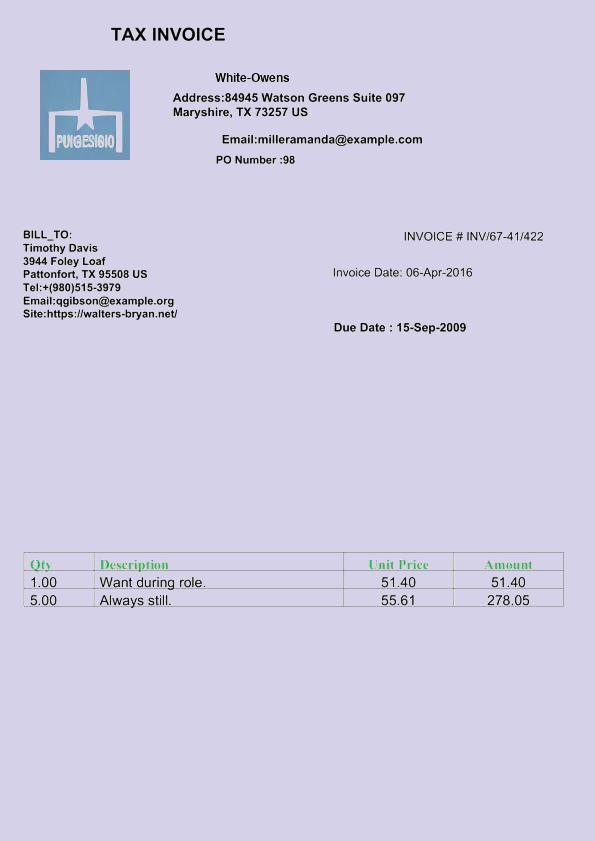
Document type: Invoice